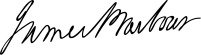
Signature of: james barbour